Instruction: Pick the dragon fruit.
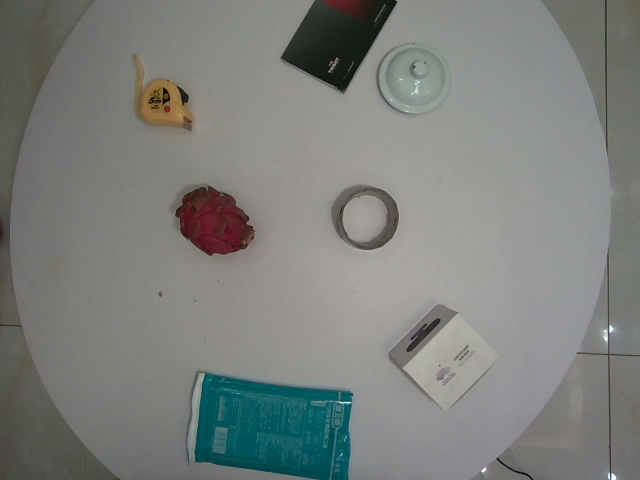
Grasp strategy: vertical